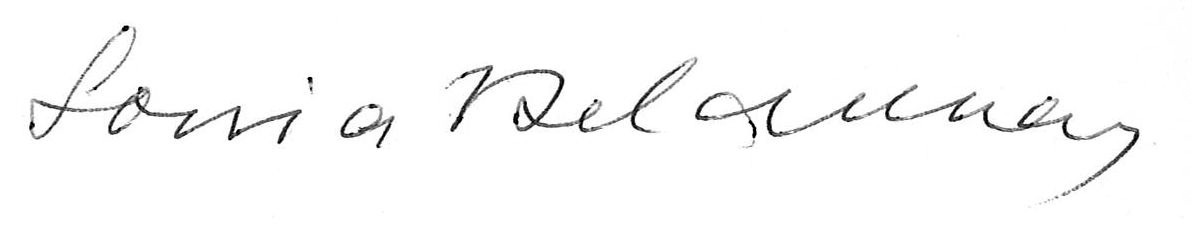
Signature of: sonia delaunay